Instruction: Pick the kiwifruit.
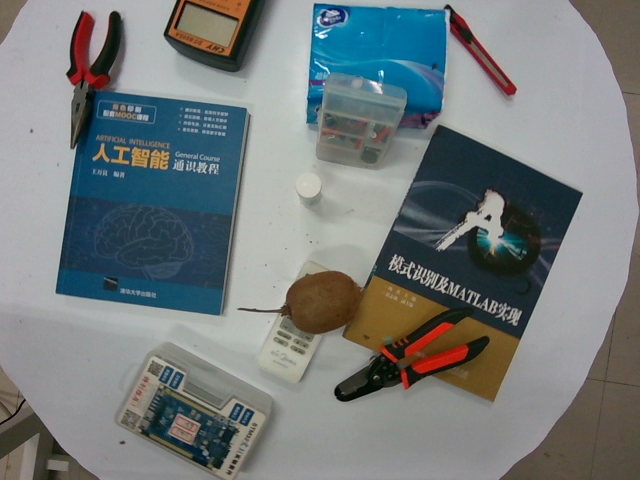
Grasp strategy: vertical